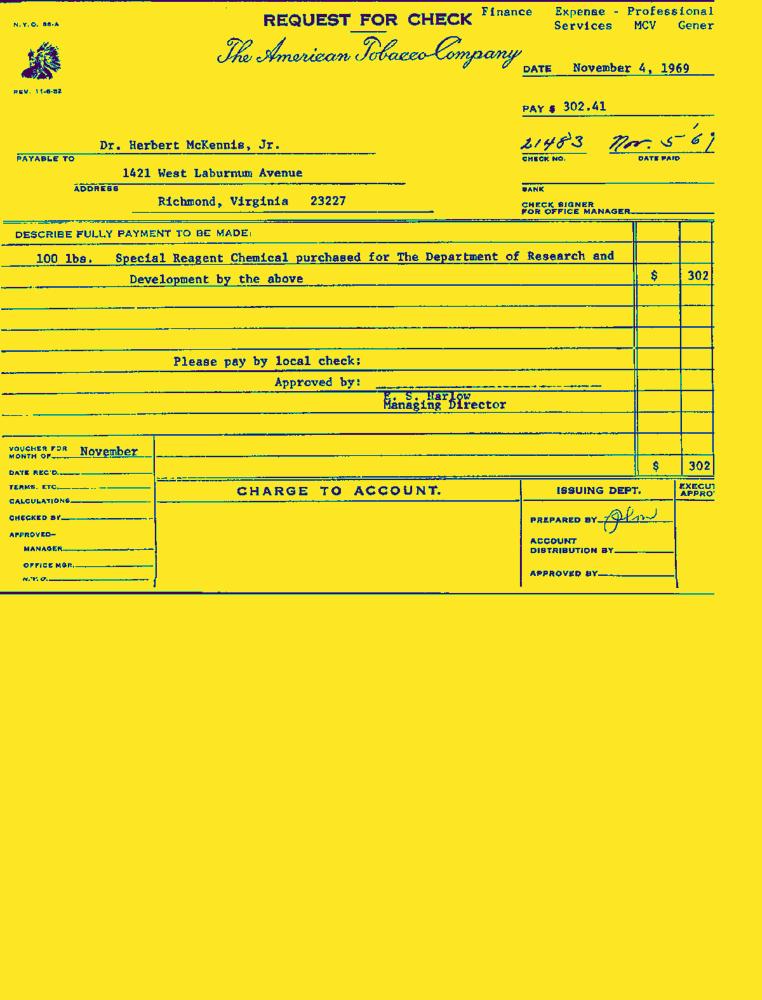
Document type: Invoice-Doc